Question: Explain the disease:
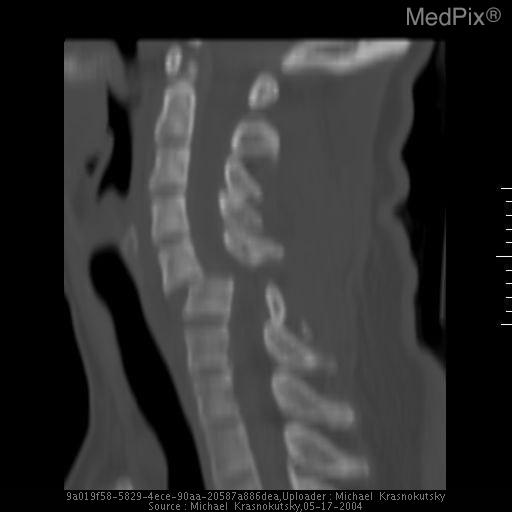
Answer: The disease is discussed as: Hyperflexion injuries are a common mechanism of injury of the cervical spine, accounting for up to 46% of cervical spinal injuries, and include a spectrum of radiographic abnormalities.  The mechanism of the hyperflexion injury is usually a significant force directed against the occiput, forcing the face towards the chest, and resulting primarily in distraction of the posterior structures, with a lesser force vector resulting in compression of the anterior column.  The spectrum of injuries ranges from the relatively stable “hyperflexion sprain” to the unstable flexion injuries (flexion teardrop fractures and bilateral locked/jumped facets).

The “hyperflexion sprain” is a ligamentous injury associated with varying degrees of disruption of the posterior ligaments (progressively involving the supraspinous ligaments, interspinous ligaments, facet joint capsules, and posterior longitudinal ligament, respectively), usually without associated fractures.  These patients present with persistent pain, muscle spasms and, occasionally, mild reversible neurologic defects.  Radiographic abnormalities, when they are present, include widening of the interspinous distance or posterior aspect of the apophyseal joints, and/or localized kyphotic angulation of the cervical spine.

Occasionally, a pure hyperflexion injury of the cervical spine completely spares the posterior ligaments and results only in osseous disruption of the anterior column, manifesting as either avulsion of the anterior portion of the superior vertebral ring (in the immature skeleton) or simple compression fractures of one or more vertebrae (in adults).

Another stable hyperflexion injury of the C-spine is the clay-shoveler’s fracture, an oblique fracture of one or more of the spinous processes of the sixth cervical through third thoracic vertebrae, from avulsion by the supraspinous ligament.

============== UNSTABLE INJURY ================
As previously mentioned, bilateral locked/jumped facets are one example of an unstable hyperflexion injury and result from rupture of the posterior portion of the annulus fibrosus, the posterior longitudinal ligament, and the capsular, interspinous, and supraspinous ligaments.  Destabilization of the ligamentous support-structure of the spine allows such severe anterolisthesis of the cephalad portion of the cervical spinal column that facet locking occurs, with resultant severe narrowing of both the spinal canal and intervertebral neural foramina.  Consequently, this injury pattern is invariably associated with neurologic deficits (75 percent of cases).  The radiographic hallmark of bilateral jumped/locked facets is greater than 50% (half the width of the vertebral body) of anterior displacement of the superior vertebra, as demonstrated on the lateral radiograph.  Associated osseous injuries include avulsion fractures of the spinous process above the locked level, and triangular fractures of the anterosuperior corner of the inferior vertebral body.

A second type of unstable hyperflexion C-spine injury is the flexion teardrop fracture, which typically results from the combination of flexion and axial loading.  This injury manifests radiographically as an anteroinferior (teardrop) fracture fragment of a lower cervical vertebra (most commonly C5).  The teardrop fragment may be large and frequently retains anatomic alignment with the adjacent inferior vertebral body or shows minimal anterior and downward displacement, while the larger posterior fragment shows posterior displacement relative to the vertebra below.  Frequently, concomitant sagittal fractures through the vertebral body and laminae (associated with axial loading) are also present.

=============== ADDITIONAL PEARLS:

If the flexion force is associated with a rotational component, either a unilateral perched facet or a unilateral locked facet may result..  This category of C-spine injuries accounts for approximately 12% of the total.

The other C-spine hyperflexion injuries are: anterior subluxation, vertebral compression, flexion teardrop fracture, and spinous process (clay shoveler’s) fracture.